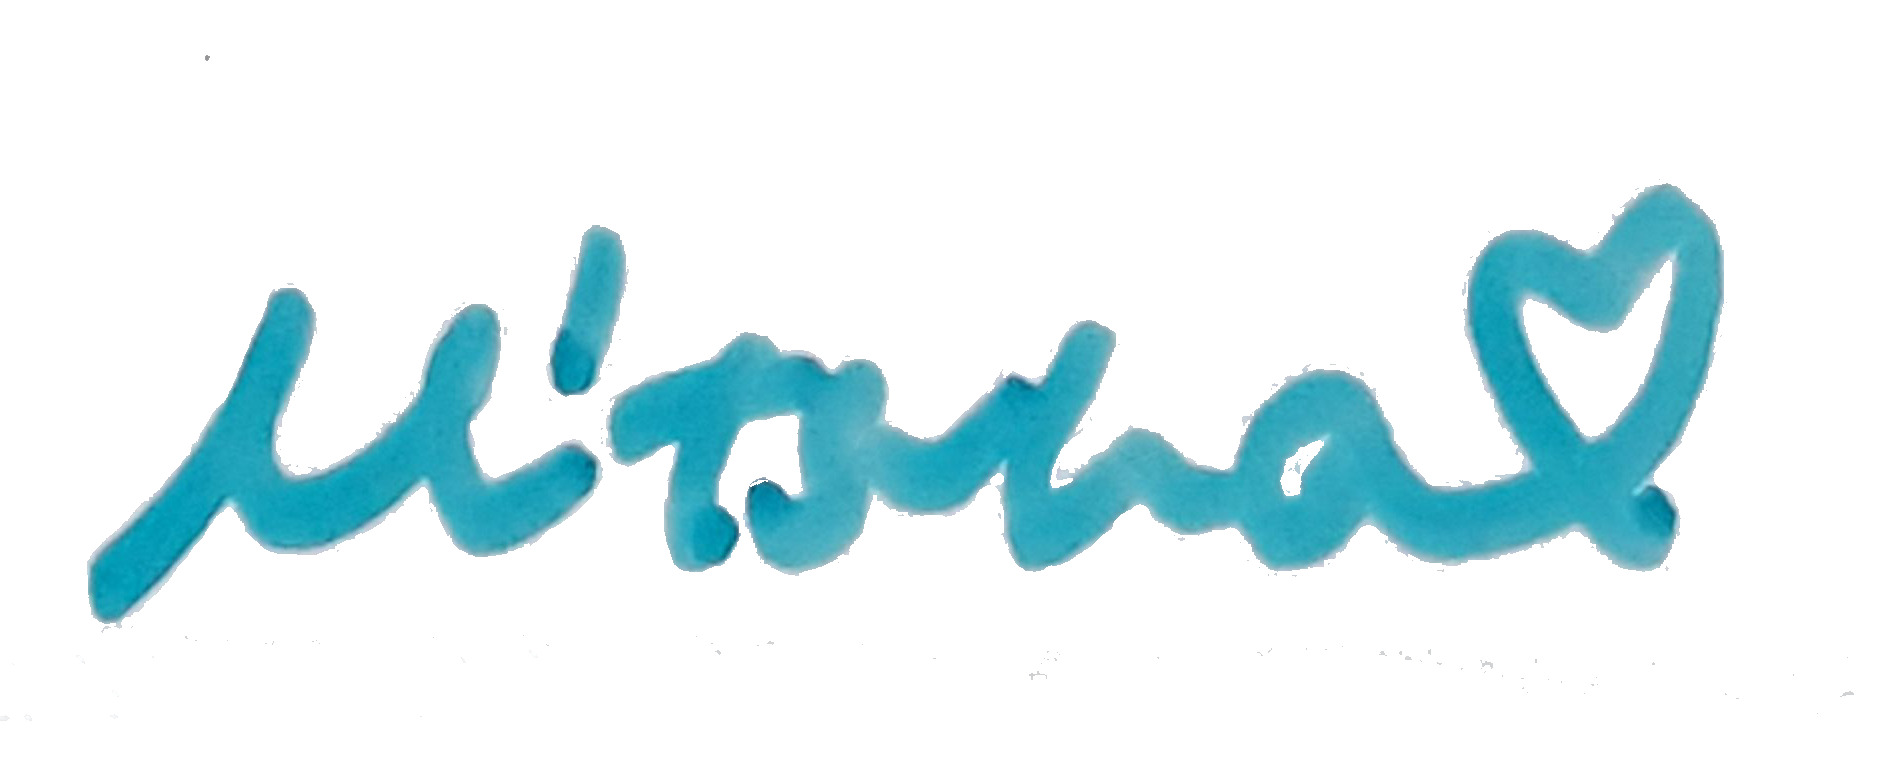
Signature of: mitsuha higuchi